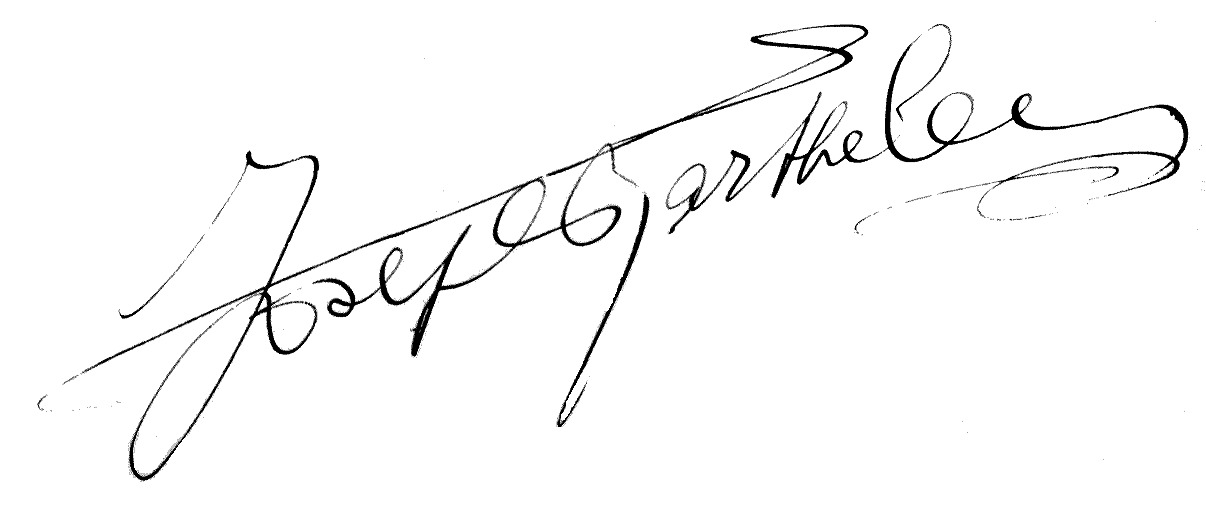
Signature of: joseph barthélemy